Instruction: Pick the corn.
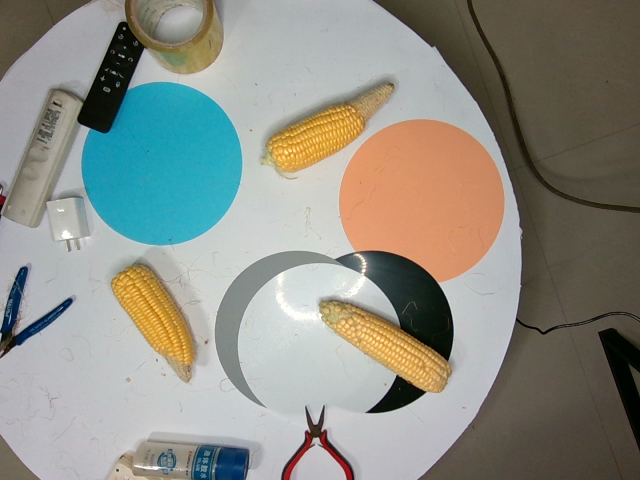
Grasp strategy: vertical